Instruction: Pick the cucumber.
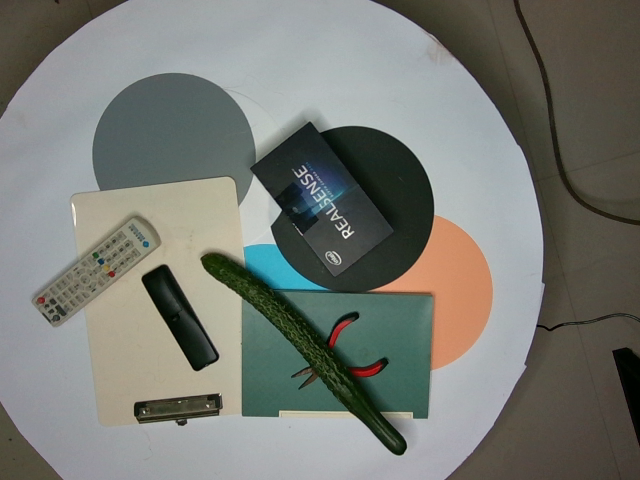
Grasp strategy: vertical